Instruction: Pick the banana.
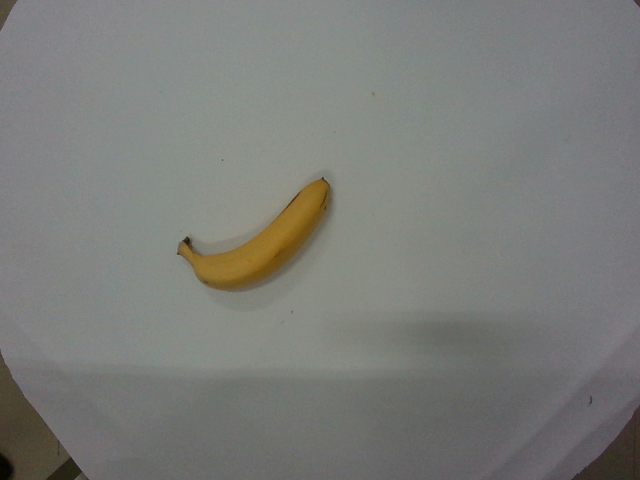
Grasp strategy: vertical